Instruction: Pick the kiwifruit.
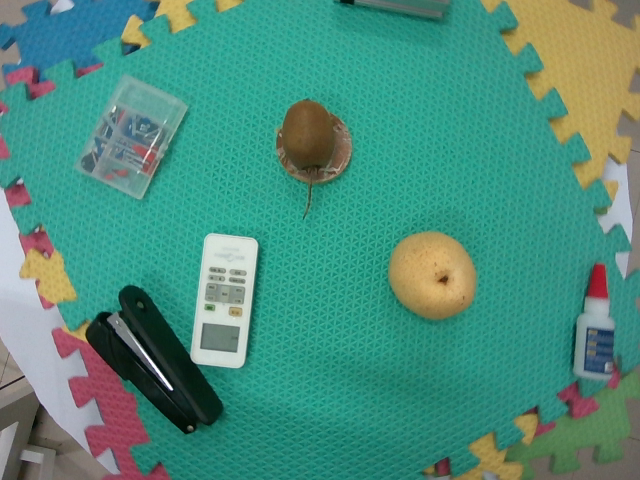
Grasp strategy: vertical